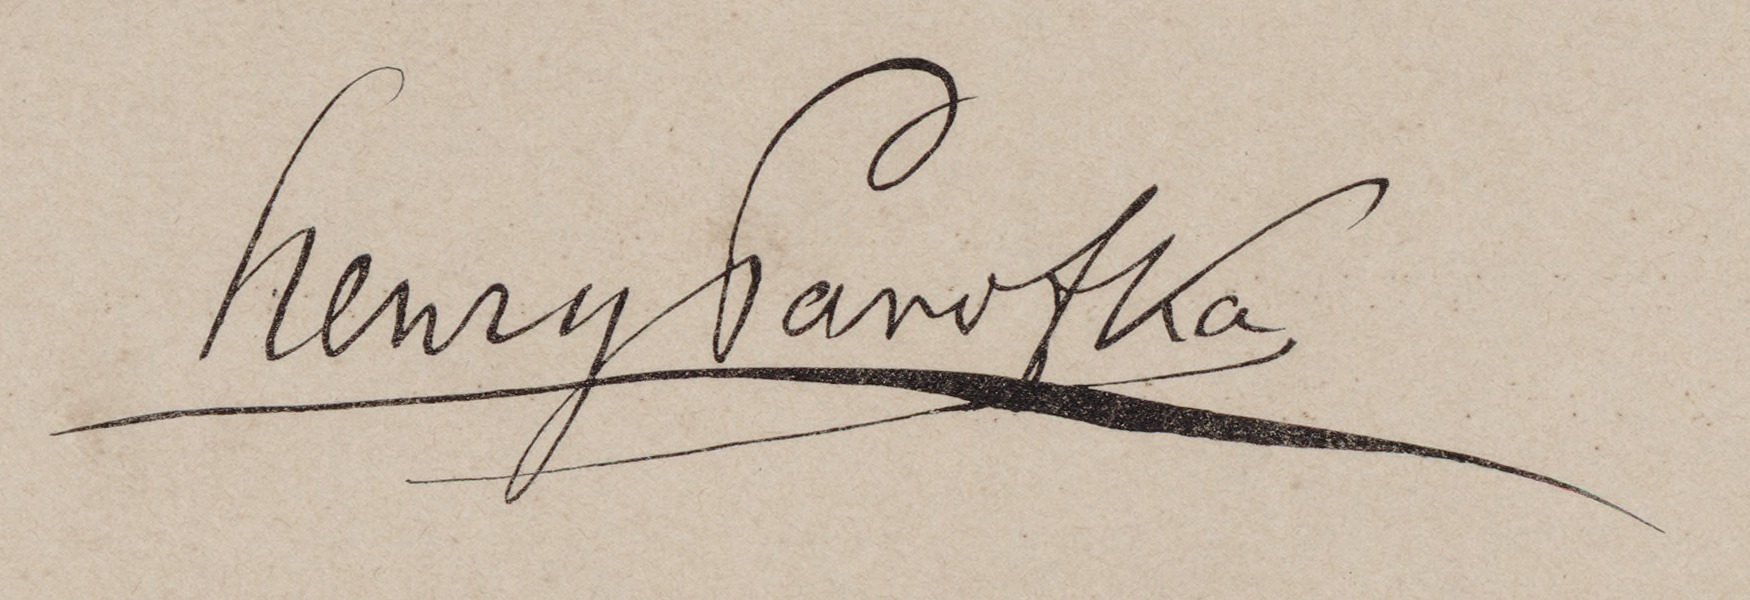
Signature of: heinrich panofka